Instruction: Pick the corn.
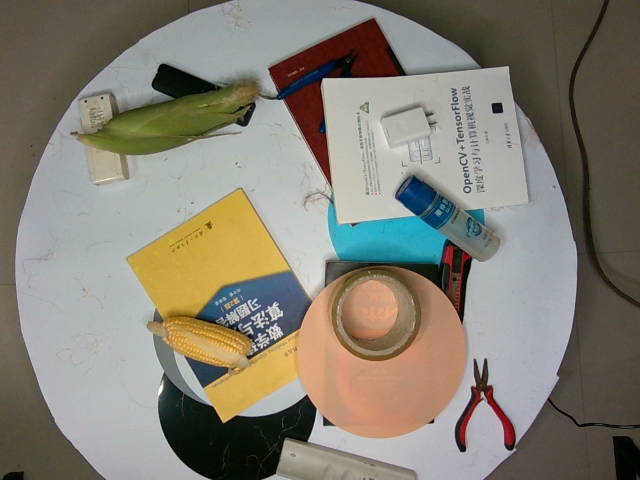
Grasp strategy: vertical